Question: What is the property identification or parcel number listed?
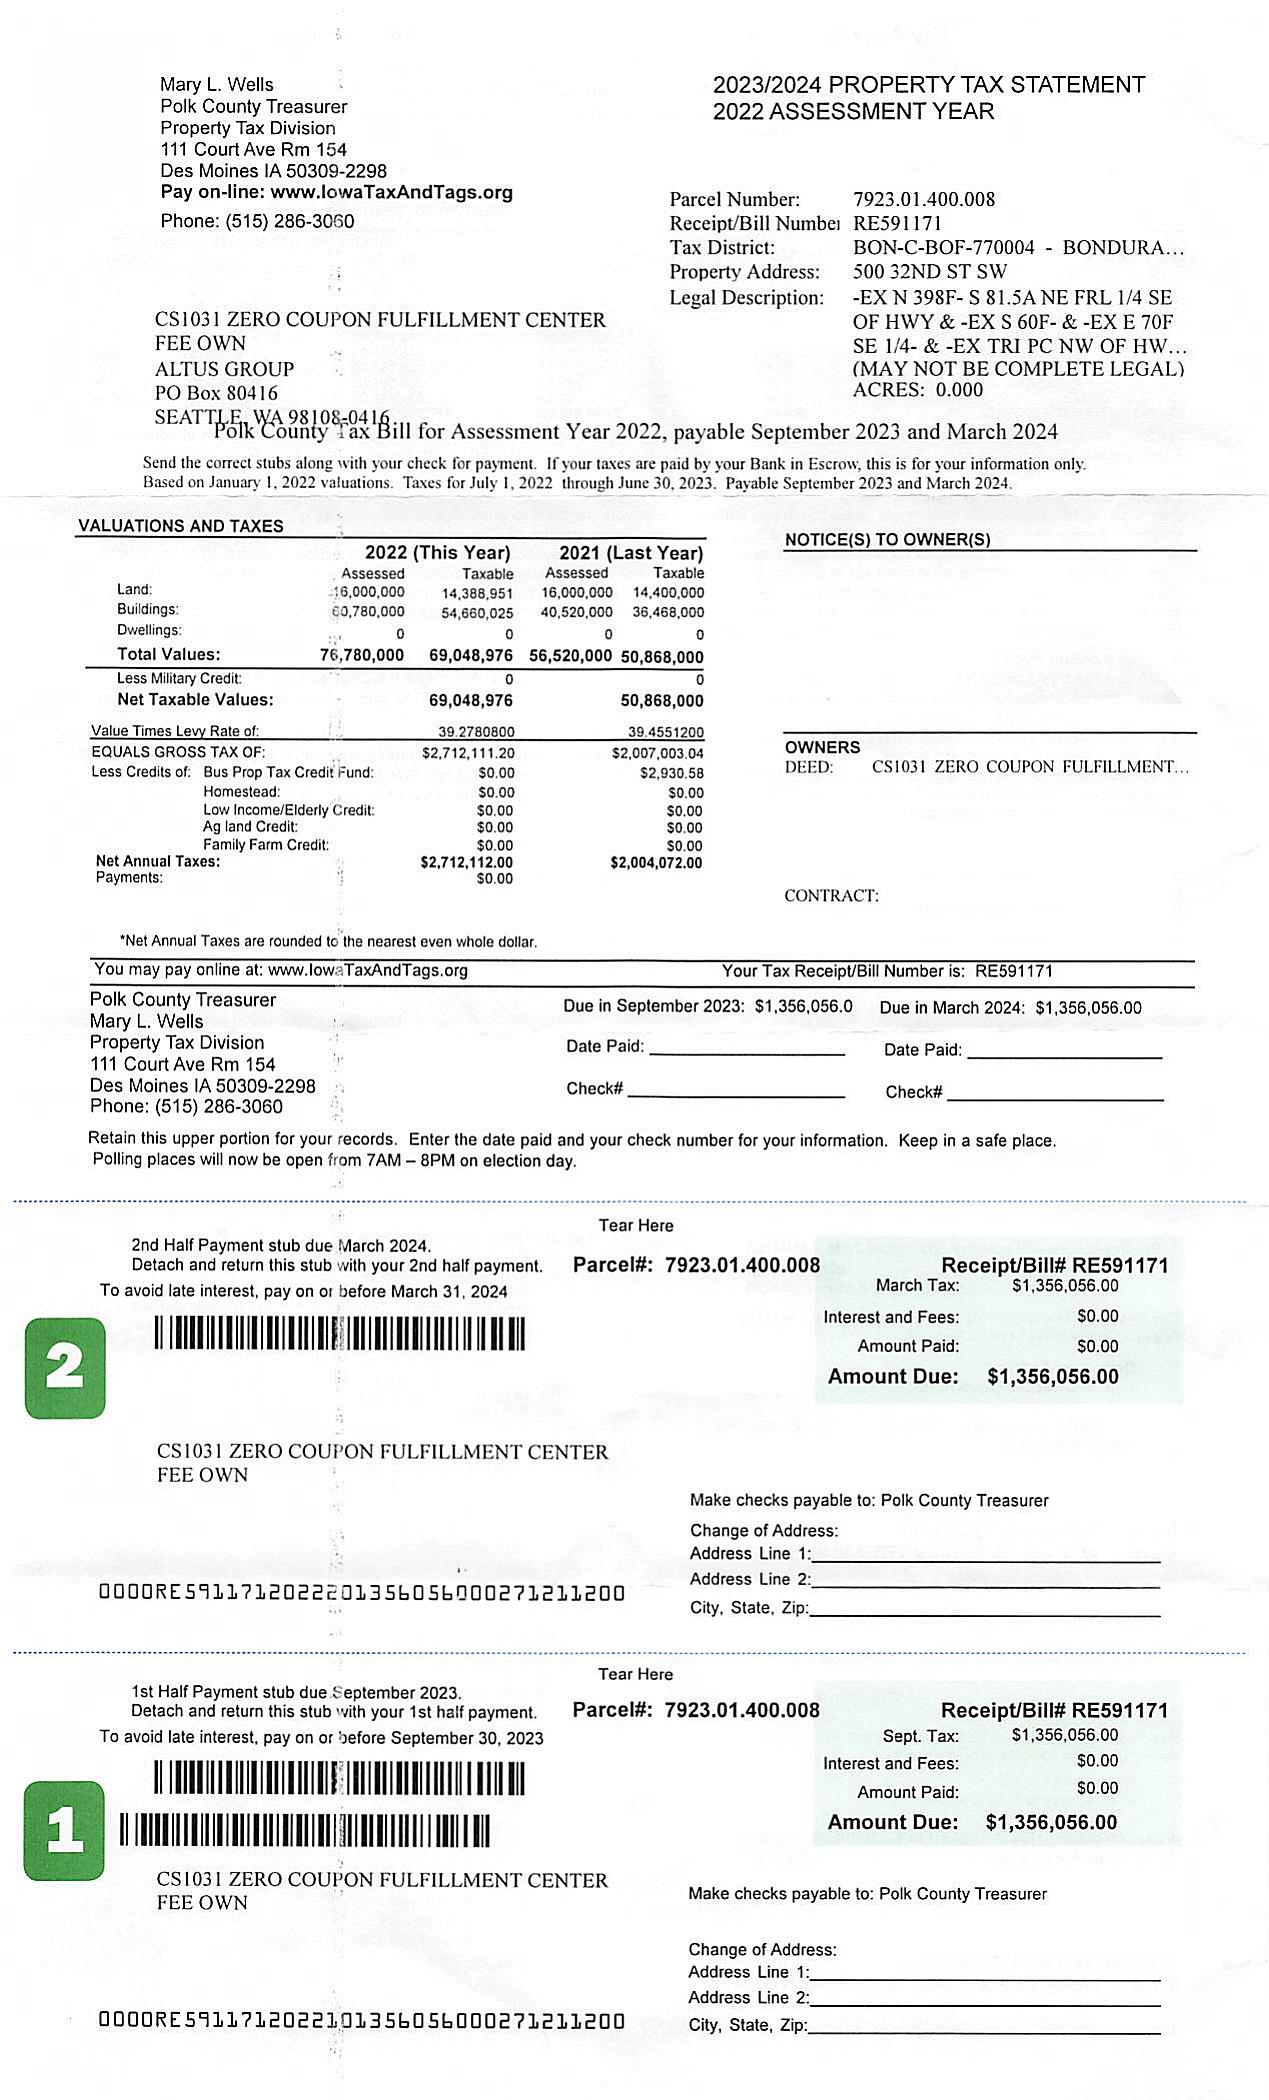
Answer: "7923.01.400.008"